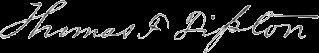
Signature of: thomas f tipton